Question: What is the mailing or notice date provided in the document?
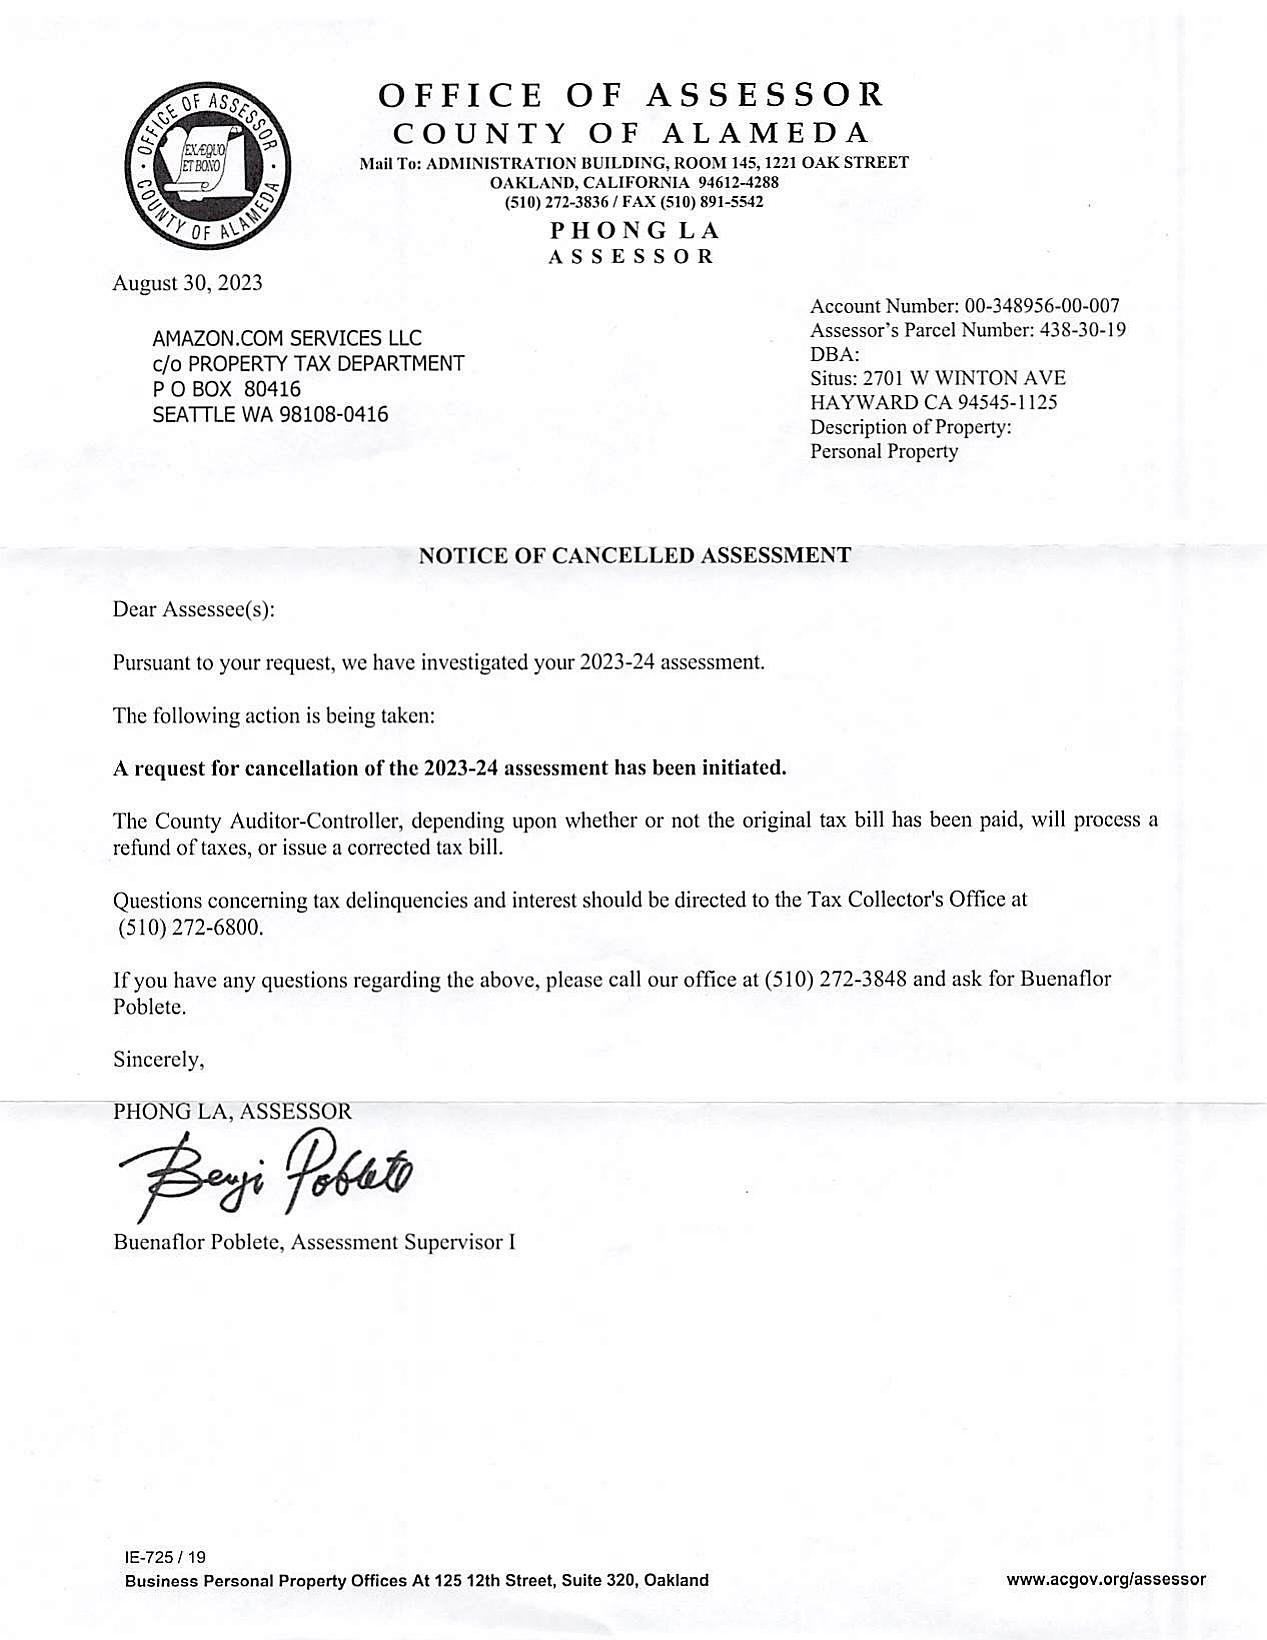
Answer: "30-Aug-23"